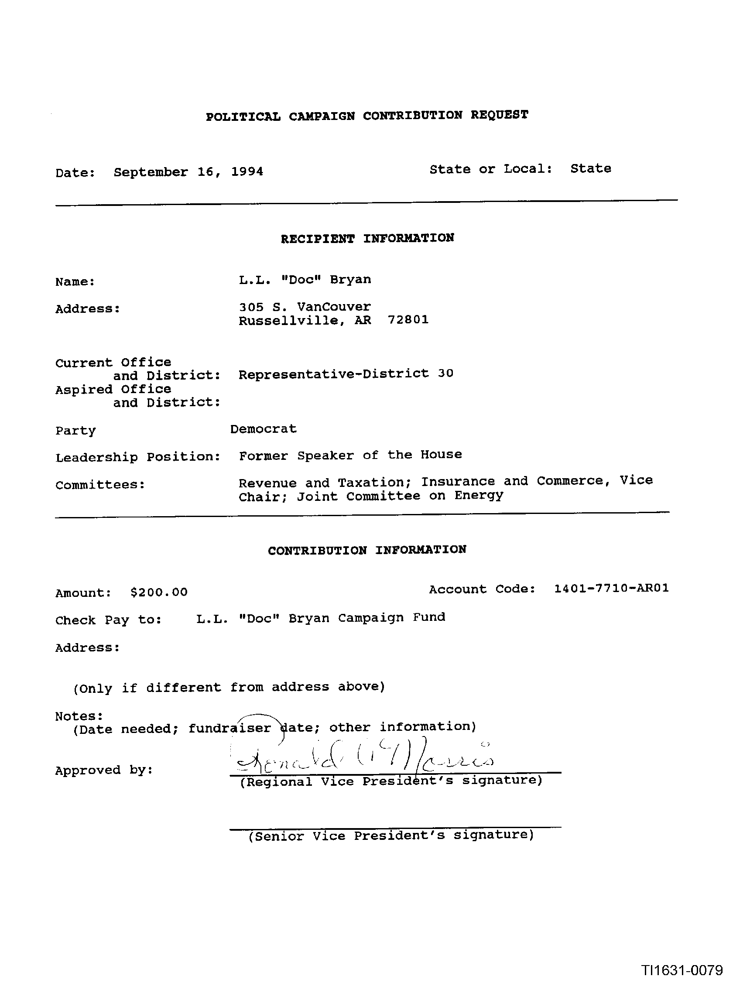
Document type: Invoice